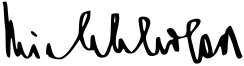
Signature of: wolfram von richthofen